Question: Describe the condition in detail:
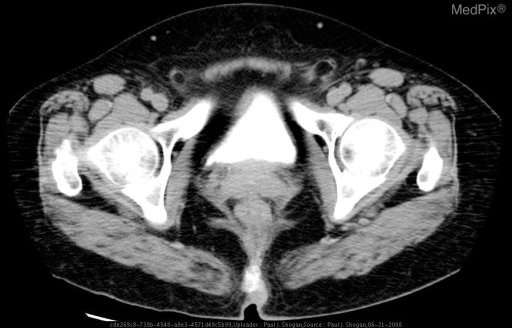
Answer: The disease is discussed as: Colovaginal fistula, which is an abnormal communication between the colon and vagina is most frequently caused by diverticular disease.  The sigmoid colon is most commonly affected, and most women who develop a sigmoidovaginal fistula have a history of a hysterectomy.  Other causes included neoplasms, inflammatory bowel disease, radiation, infection, and trauma.

Rectovaginal fistulas represent a small portion of all anorectal fistulas, and are frequently secondary to obstetric complications, perineal infections, neoplasms such as colorectal adenocarcinoma or cervical cancer, radiation, trauma, and inflammatory bowel disease (ulcerative colitis).  Diverticular disease, which is typically absent in the rectum, is not a factor.

Patients with colovaginal fistulas may present with feces, flatus, or mucus discharge from the vagina.  Anal incontinence may also be present secondary to anal sphincter compromise.

Although the clinical symptoms, particularly the passage of feces through the vagina, indicate the presence of a fistula, its detection is often difficult unless a large communication is present. Vaginography and barium enema in conjunction with physical examination have traditionally been used for diagnosis.  CT, MR imaging, and endorectal US are alternative imaging modalities.

Colovaginal fistulas are managed surgically, by takedown of the fistula with colon resection and primary anastomosis.  Conservative management may be attempted in poor surgical candidates.